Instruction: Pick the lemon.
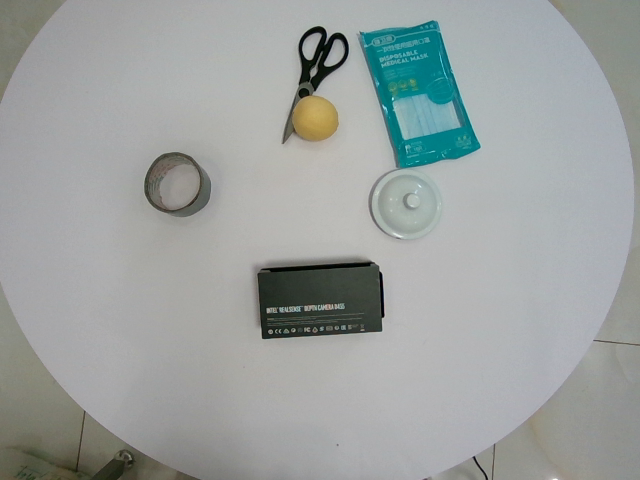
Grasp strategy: vertical